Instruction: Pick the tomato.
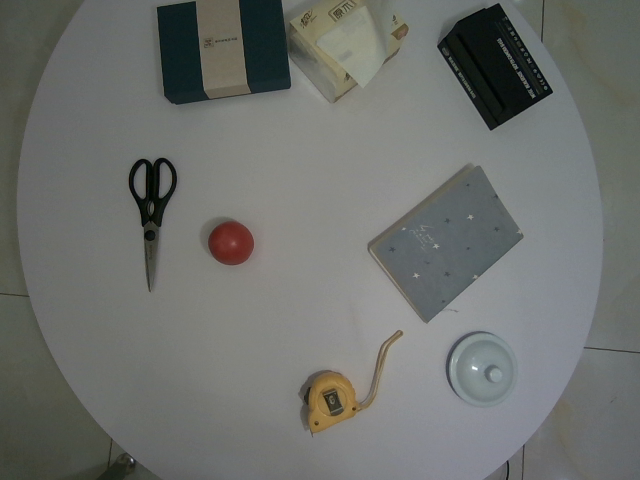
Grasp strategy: vertical